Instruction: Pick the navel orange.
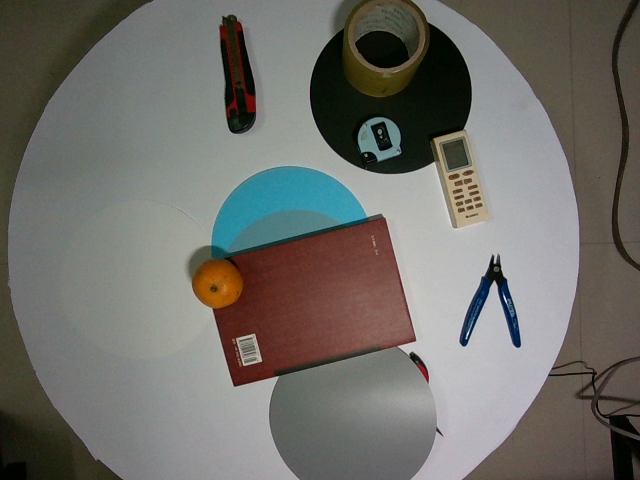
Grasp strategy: vertical